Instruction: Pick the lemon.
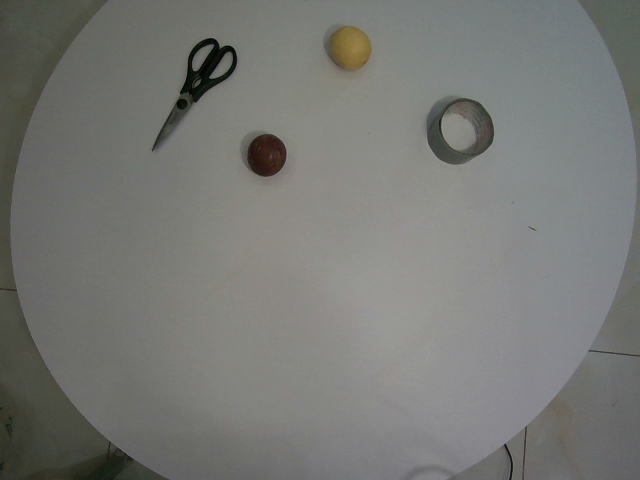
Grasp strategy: vertical